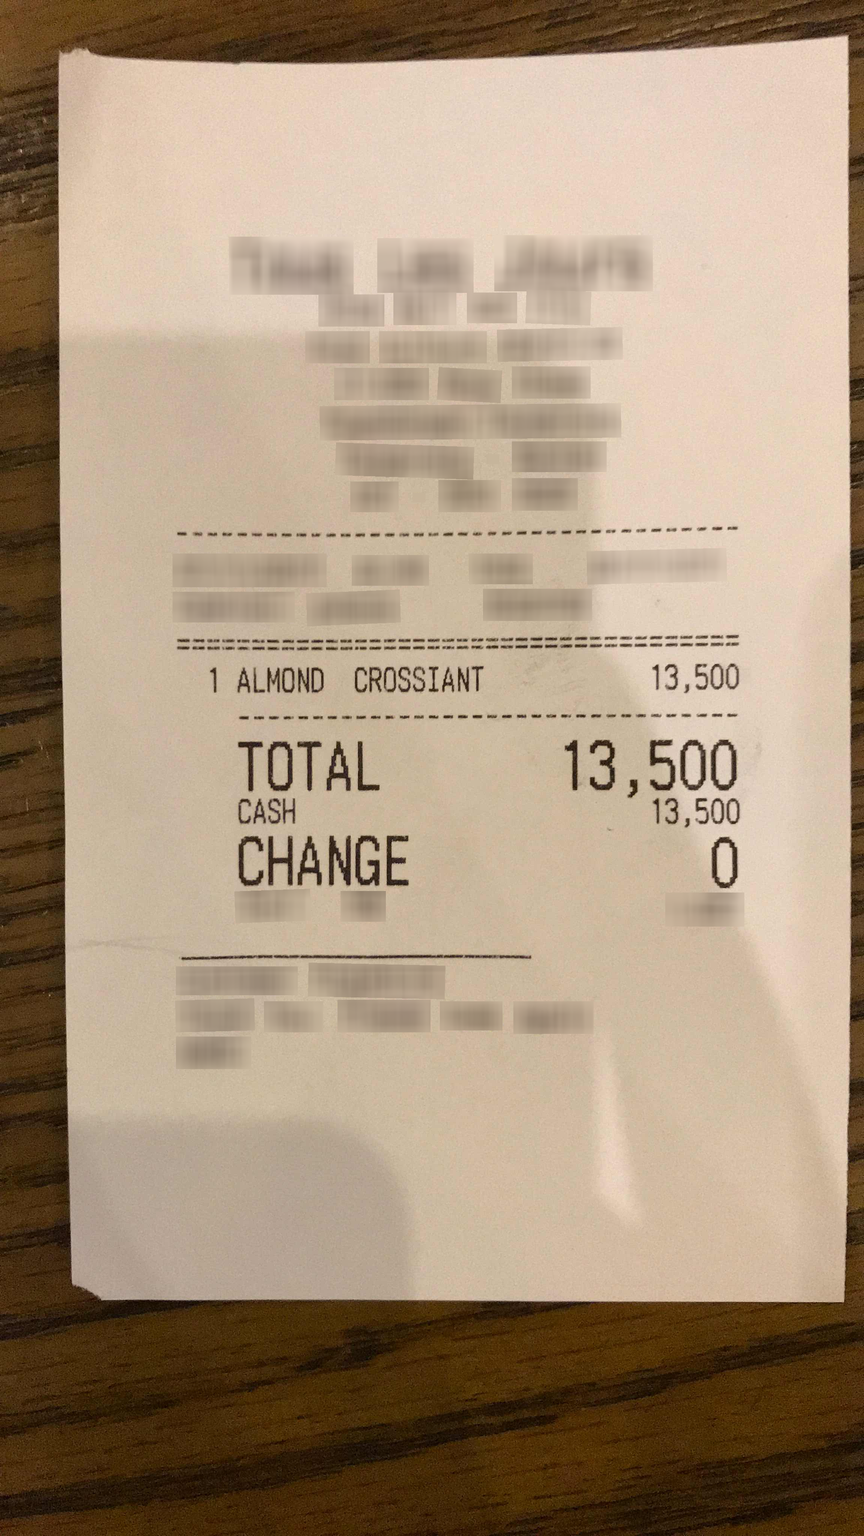
Extraction:
receipt: line_items: name: ALMOND CROSSIANT
price: 13,500
qty: 1
total: 13,500